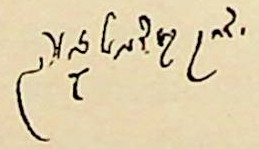
Signature of: itzhak katzenelson